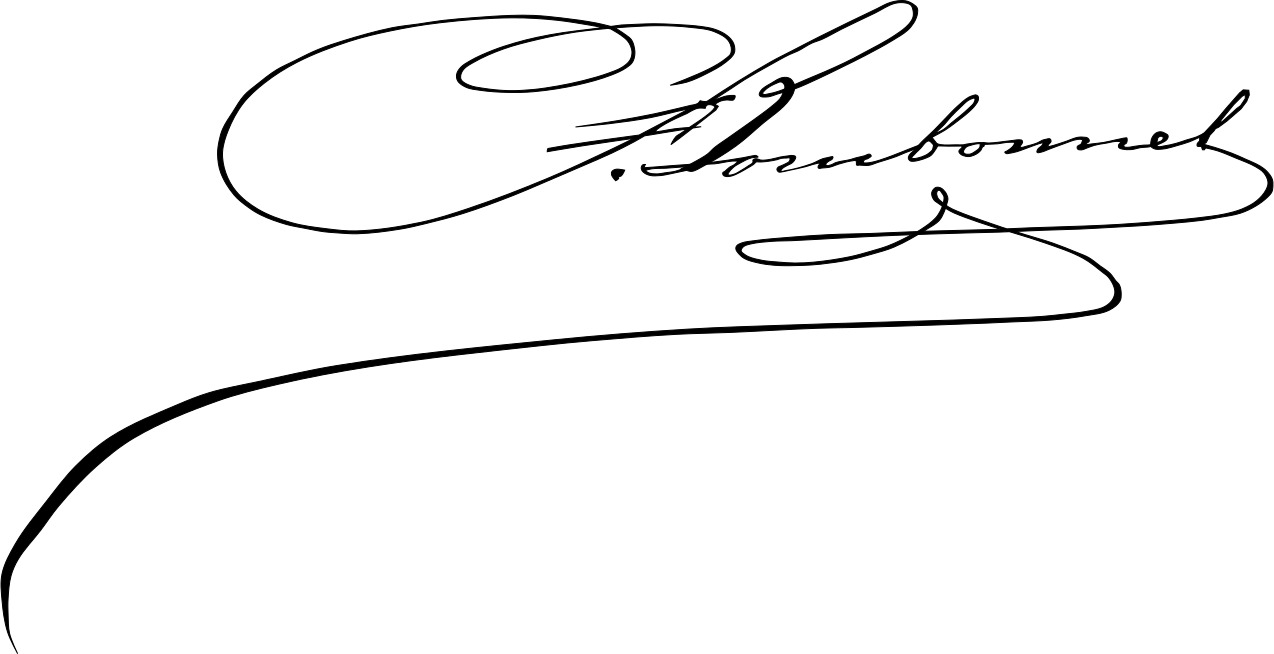
Signature of: charles bombonnel